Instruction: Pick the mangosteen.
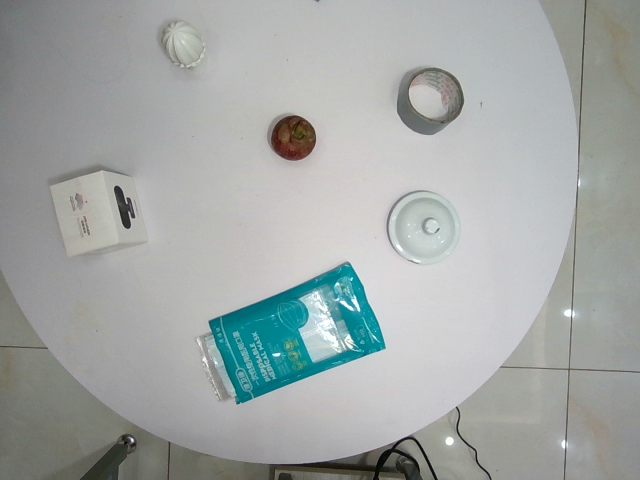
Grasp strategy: vertical